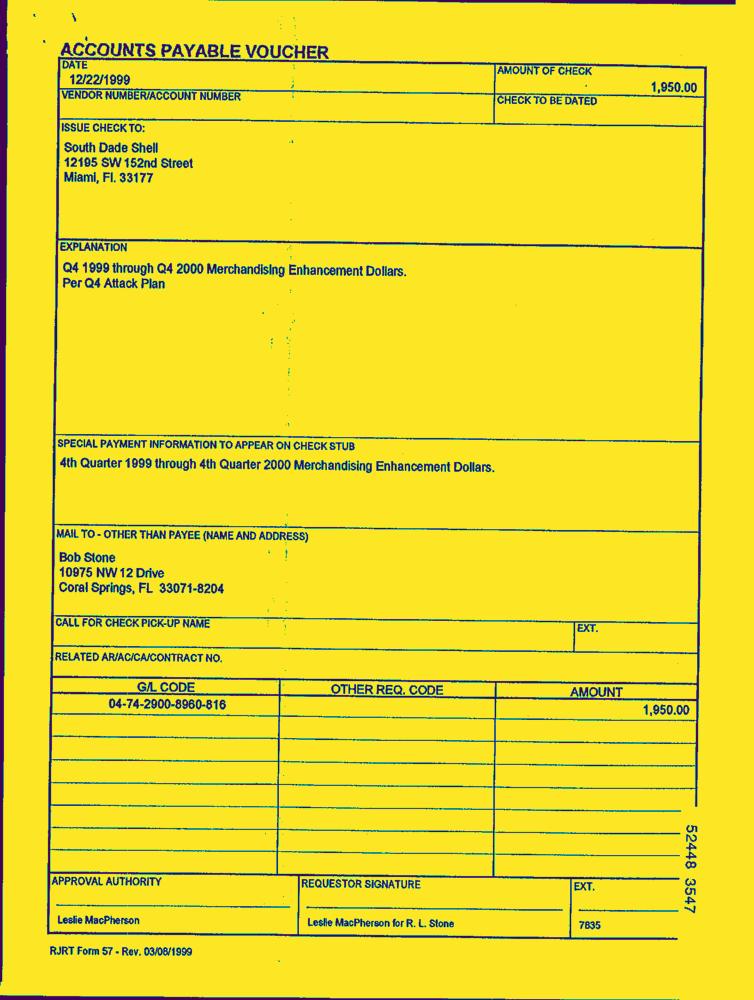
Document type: Invoice-Doc